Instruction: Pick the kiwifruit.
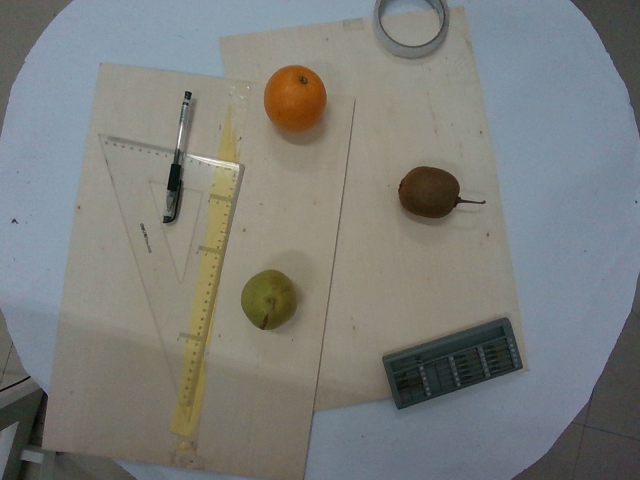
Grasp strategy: vertical